Question: What is the property identification or parcel number listed?
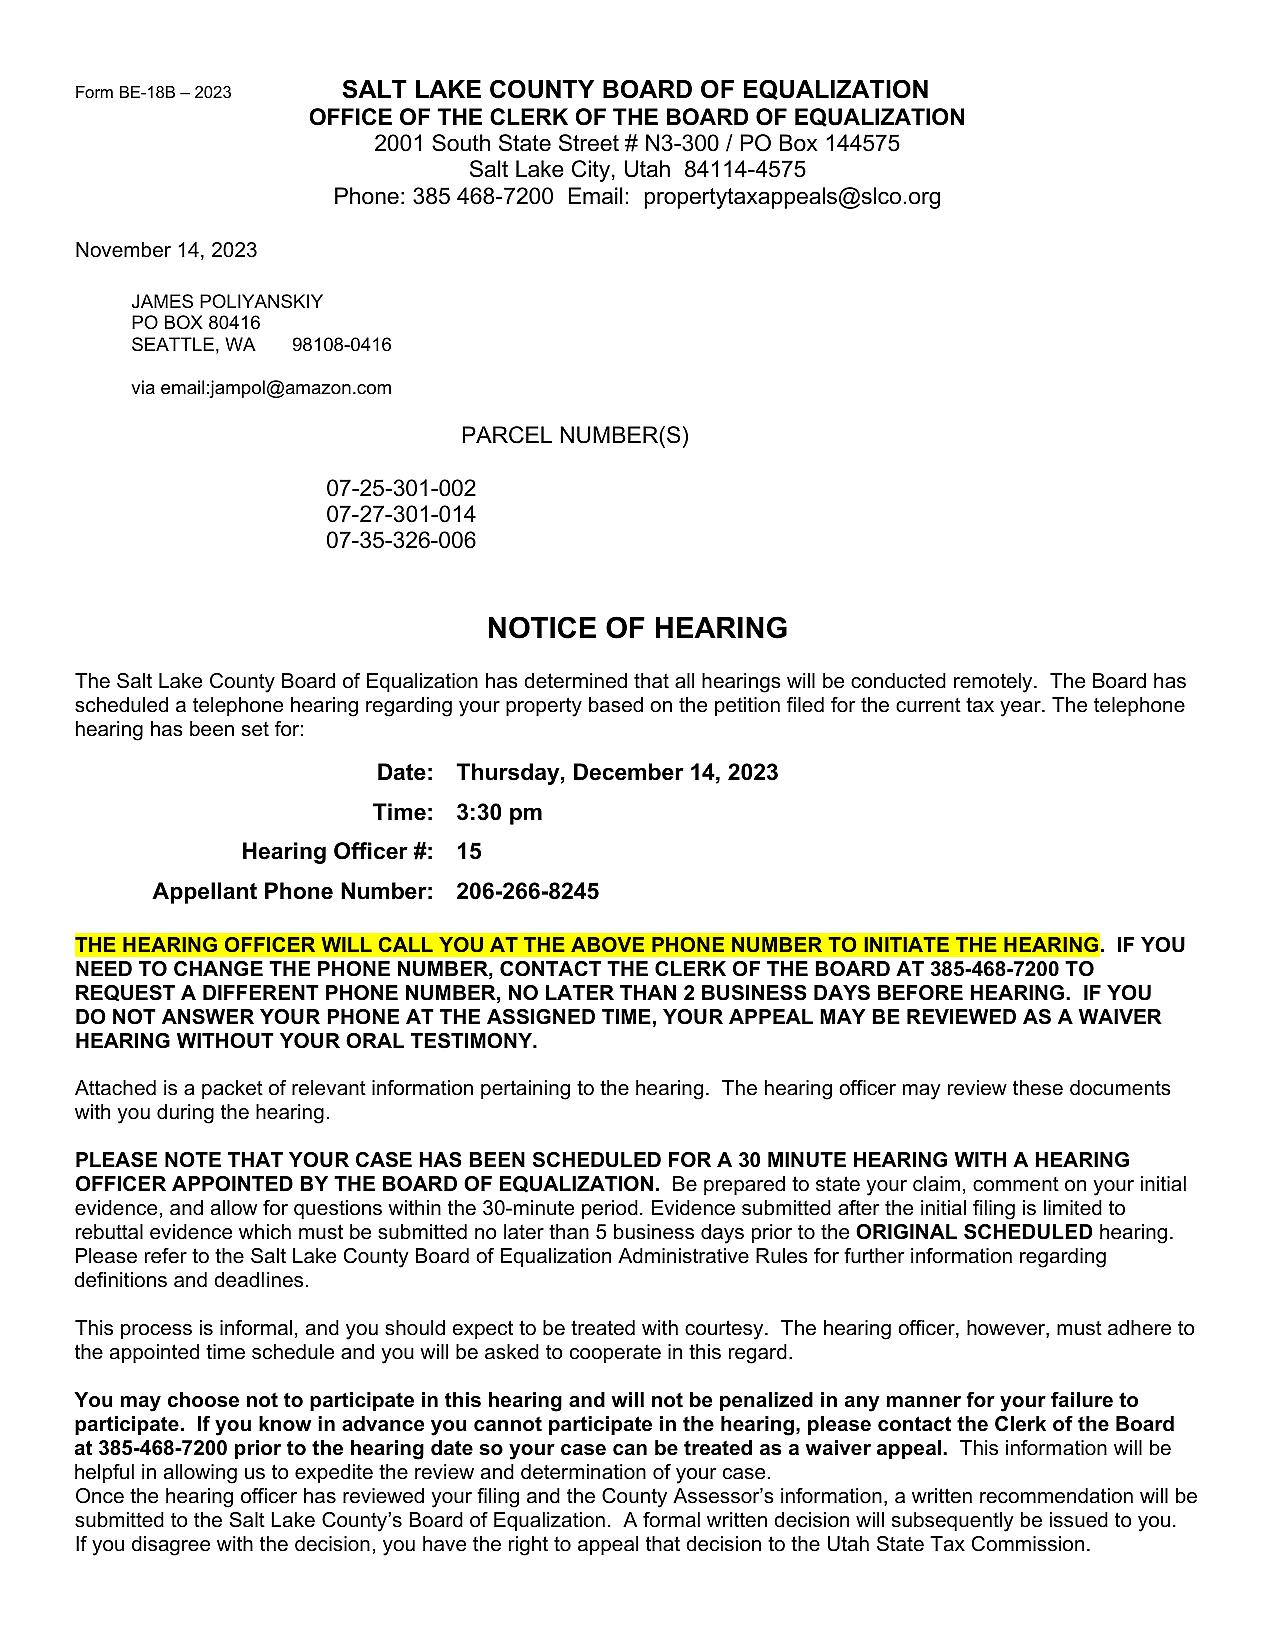
Answer: "['07-25-301-002', '07-27-301-014', '07-35-326-006']"